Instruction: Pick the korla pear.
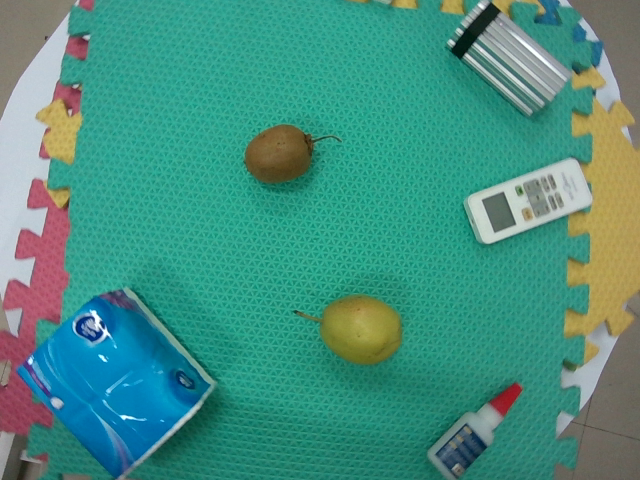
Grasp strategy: vertical